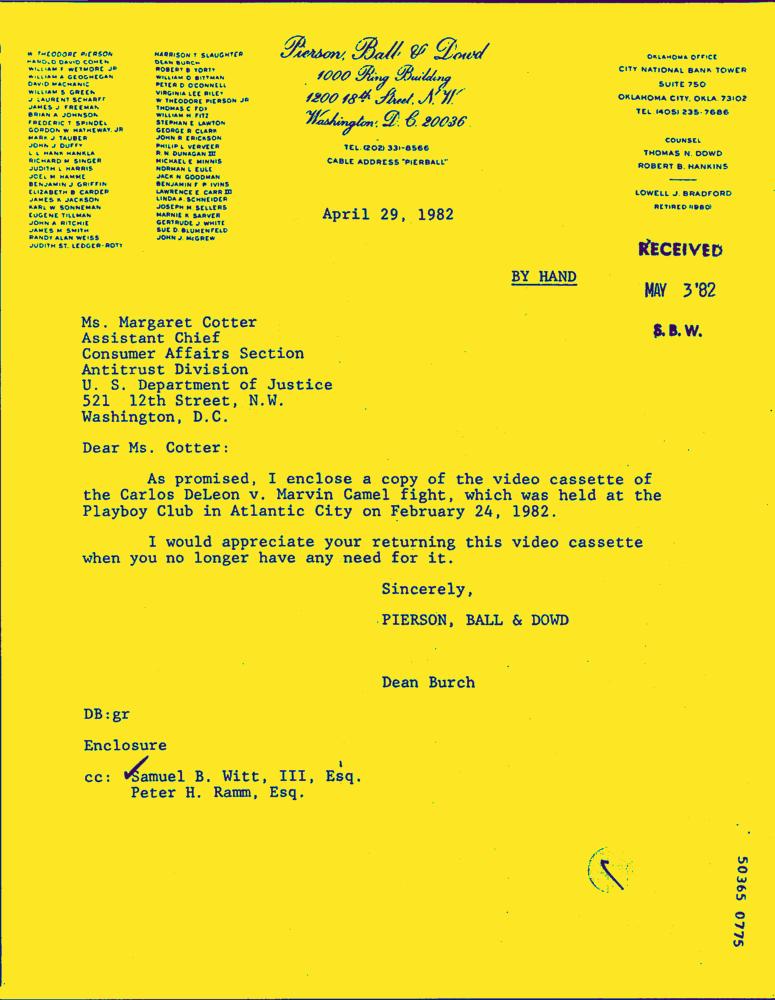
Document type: Letter-Doc